Patient: Male, age 30
A 30-year-old patient of Asian decent was transferred to our institution following recurrent bouts of hemoptysis in which approximately 250-300 ml of blood was expectorated over a span of <3 h. Four years ago, he had been treated for pulmonary tuberculosis. Two earlier episodes, 6 and 4 years earlier, were conservatively managed with antibiotics. He gave a history of necrotizing pneumonia in infancy.
No fever or elevated white count was present upon arrival to indicate septicemia. A contrast-enhanced CT scan of the chest revealed consolidation and bronchiectasis involving the lateral segment of the right middle lobe and a larger surrounding zone of hazy airspace opacities [Figure 1] probably representing hemorrhage. A hypertrophied right internal mammary artery (IMA) was noted supplying a complex vascular malformation in the right middle lobe [Figure 2] via large pleural and phrenic collaterals draining into the right pulmonary artery. We decided to undertake angiographic evaluation and embolization of this malformation.
A pigtail oblique thoracic aortogram showed an asymmetrically enlarged right IMA with otherwise normal brachiocephalic arterial and aortic anatomy. More selective injection of the right IMA demonstrated a high-flow plexiform fistulous communication between the right internal mammary and the pulmonary arteries via a plexiform vascular malformation in the right middle lobe [Figure 3A]. Multiple feeders arising from the distal half of the right IMA supplied the malformation. A right bronchial angiogram and contralateral pulmonary and bronchial artery angiograms did not reveal any significant contributors to the malformation. The high-flow rate and large caliber of many of the fistulous communications within the malformation made particulate embolization seem inadvisable. The liquid embolic agent, Onyx, was decided upon as an effective and efficient means of achieving both distal penetration into the malformation and a relatively rapid occlusion of the long segment of the IMA which was supplying the malformation.
An Echelon-14 microcatheter (MTI, Irvine, CA, USA) was advanced coaxially through the existing 5-French diagnostic catheter. The microcatheter was positioned just below the lowest contributory side branch of the IMA and several fibered microcoils, ranging in diameter from 3 mm to 5 mm, were deployed to prevent distal escape of Onyx into the epigastric arteries. After priming of the microcatheter with dimethyl sulfoxide (DMSO) to fill the catheter dead space, Onyx-34 was slowly injected under fluoroscopy over approximately 20 min using a volume sufficient to occlude the distal half of the IMA and the contributory side branches. Due to the viscosity of the selected Onyx, the degree of distal penetration into the malformation was less than what we had anticipated or hoped for. Nevertheless, satisfactory occlusion of the IMA was achieved [Figure 3B, C] without opacification of any arterial feeders from the ipsilateral bronchial artery and contralateral intercostal artery, as demonstrated on the postembolization angiogram. We considered empiric embolization of the right bronchial artery as well, but then decided to await the results of the present embolization before undertaking any further interventions.
On follow-up, the patient has been symptom free for 21/2 years.
Keywords: ethylene vinyl alcohol copolymer, hemoptysis, liquid embolic agent
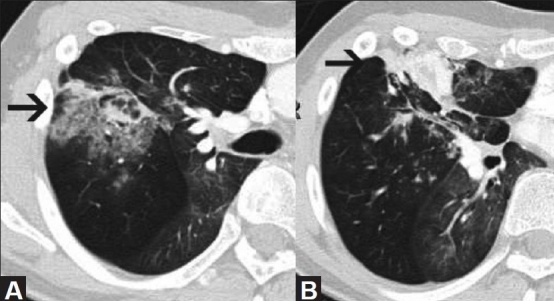
Image caption: CT scan of the chest at two contiguous levels shows areas of bronchiectasis surrounded by air space opacities (arrow in A) representing hemorrhage within the consolidated right middle lobe, extending to the pleural surface (arrow in B).